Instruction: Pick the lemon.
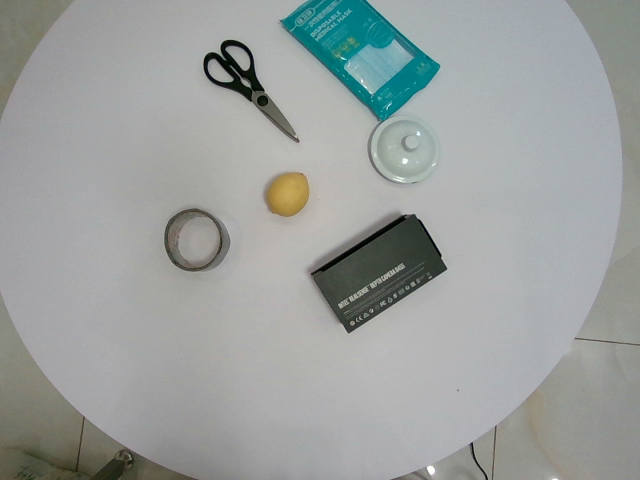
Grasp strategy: vertical